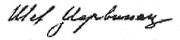
Signature of: mihailo ristić džervinac